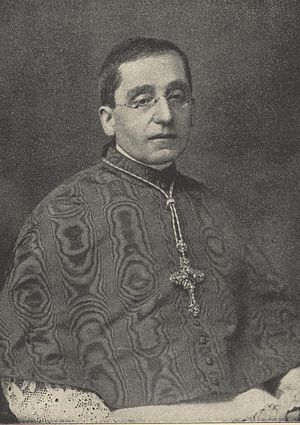
Deutsch: Papst Benedikt XV. als Kardinal